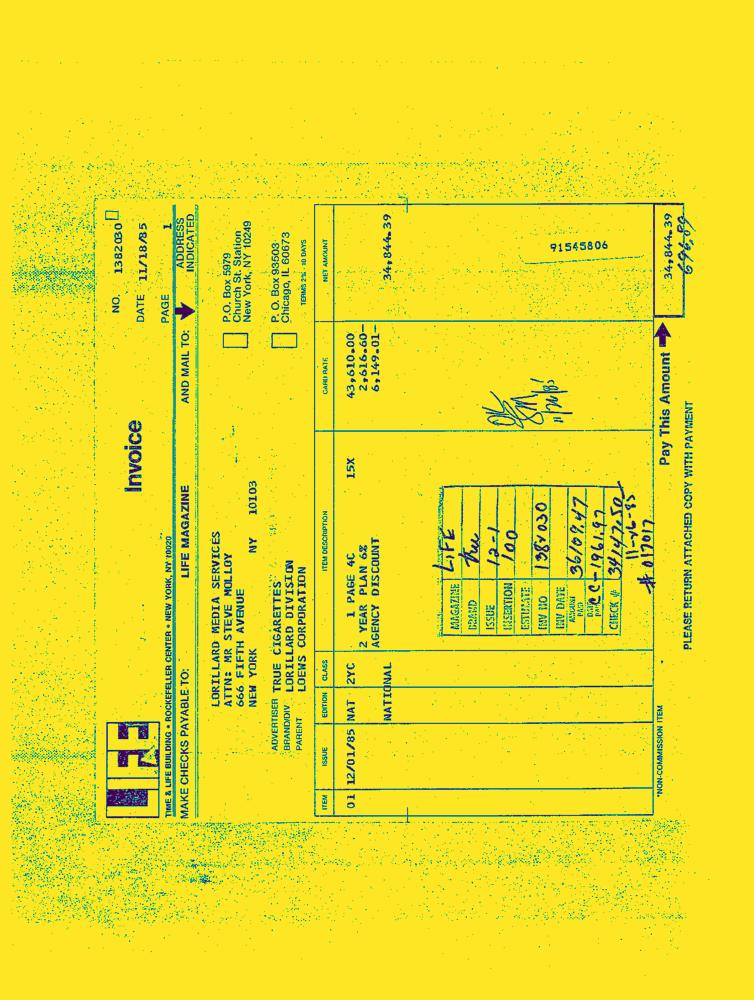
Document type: Invoice-Doc